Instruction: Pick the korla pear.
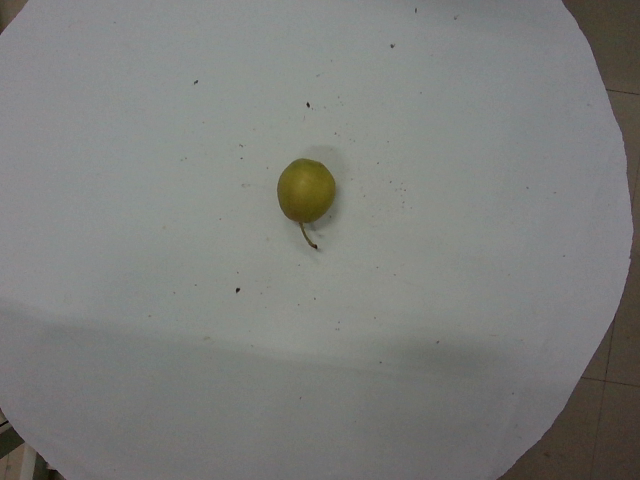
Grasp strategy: vertical